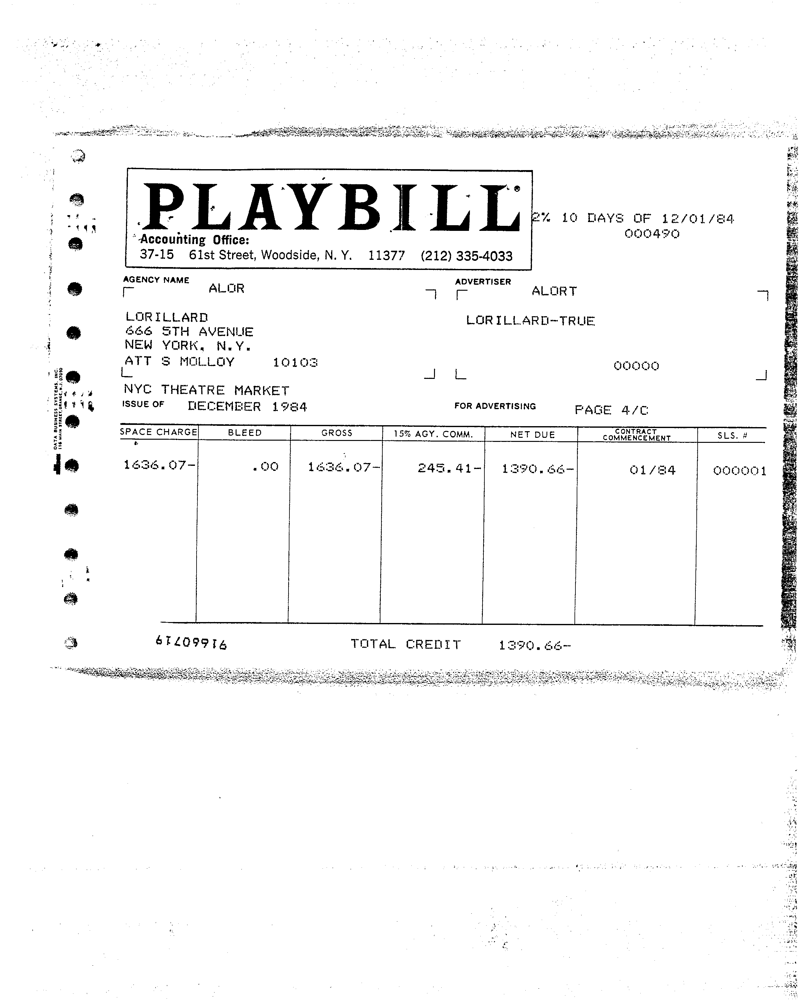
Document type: Invoice